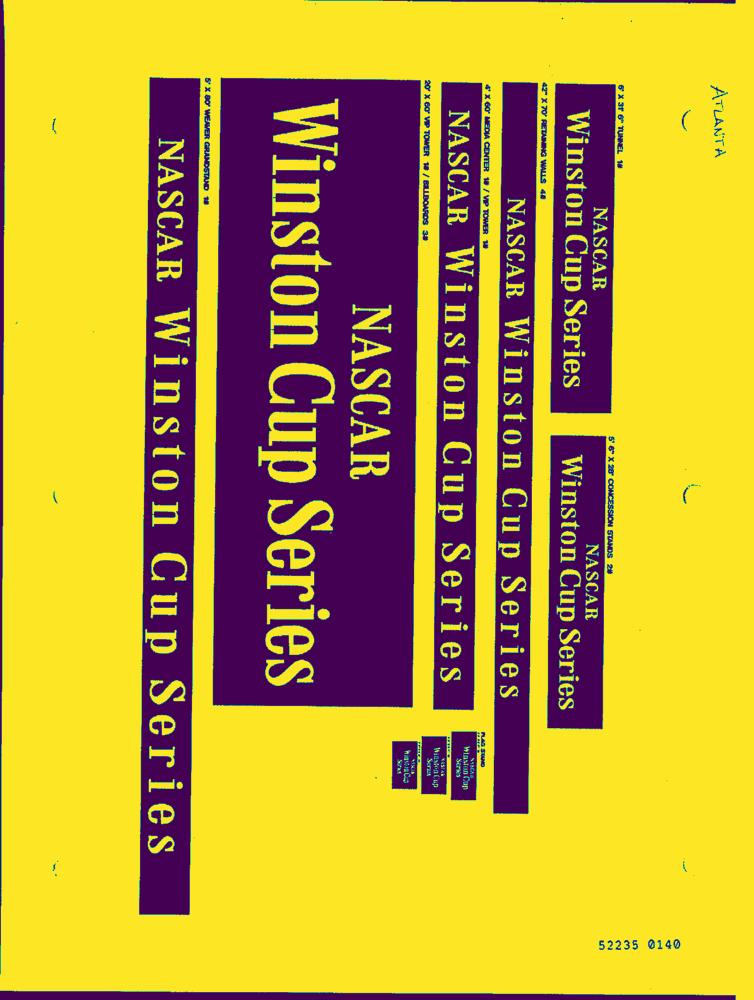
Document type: AD